Question: What is the potential diagnosis?
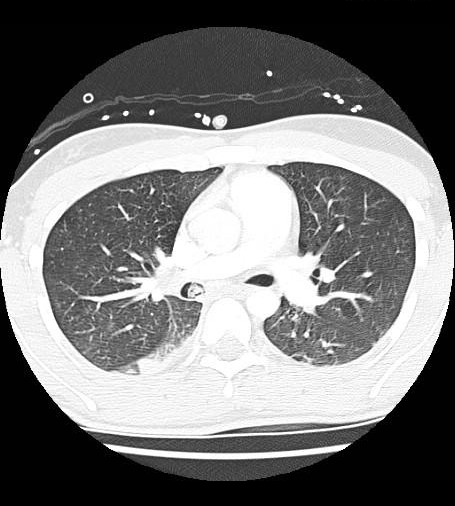
Answer: The possible diagnosis includes mucus plug.